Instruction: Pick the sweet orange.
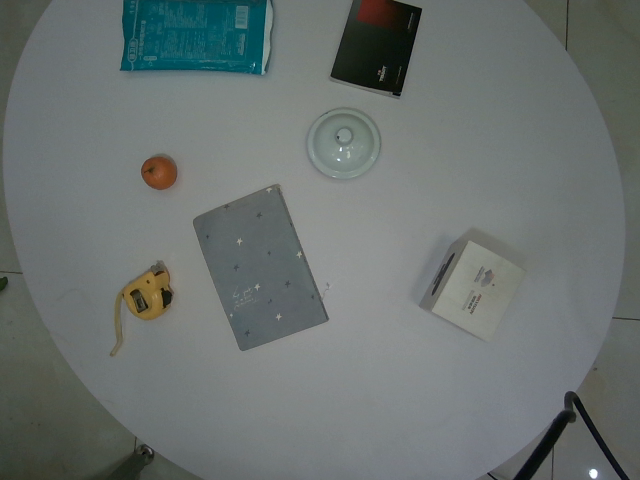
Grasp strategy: vertical